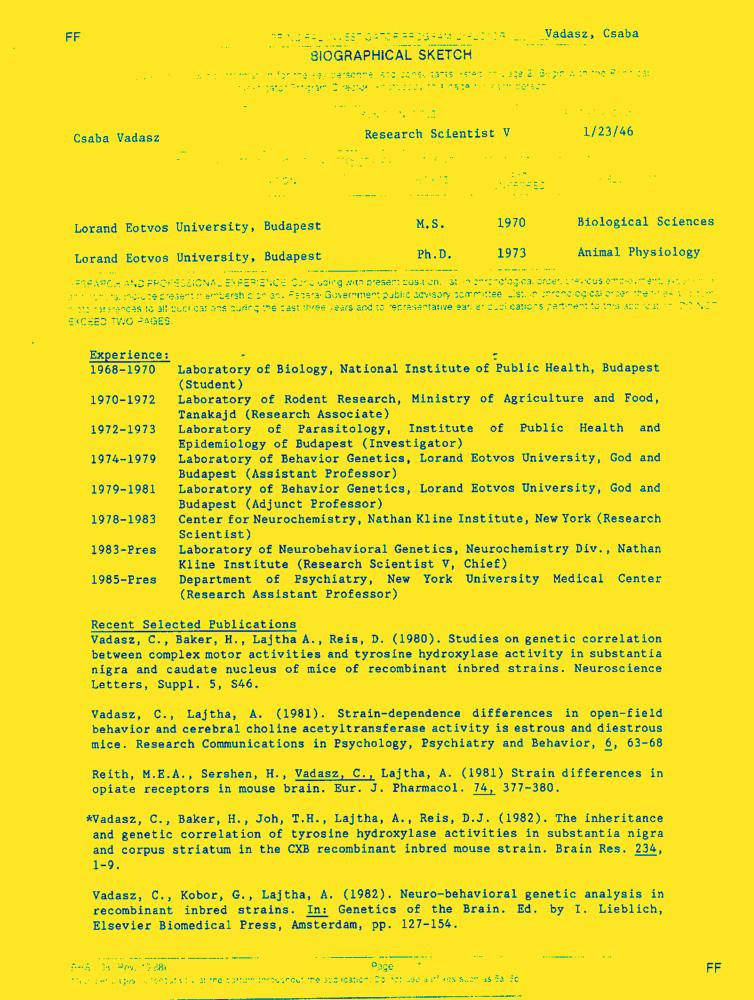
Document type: Resume-Doc